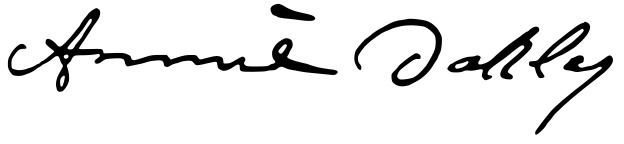
Signature of: annie oakley